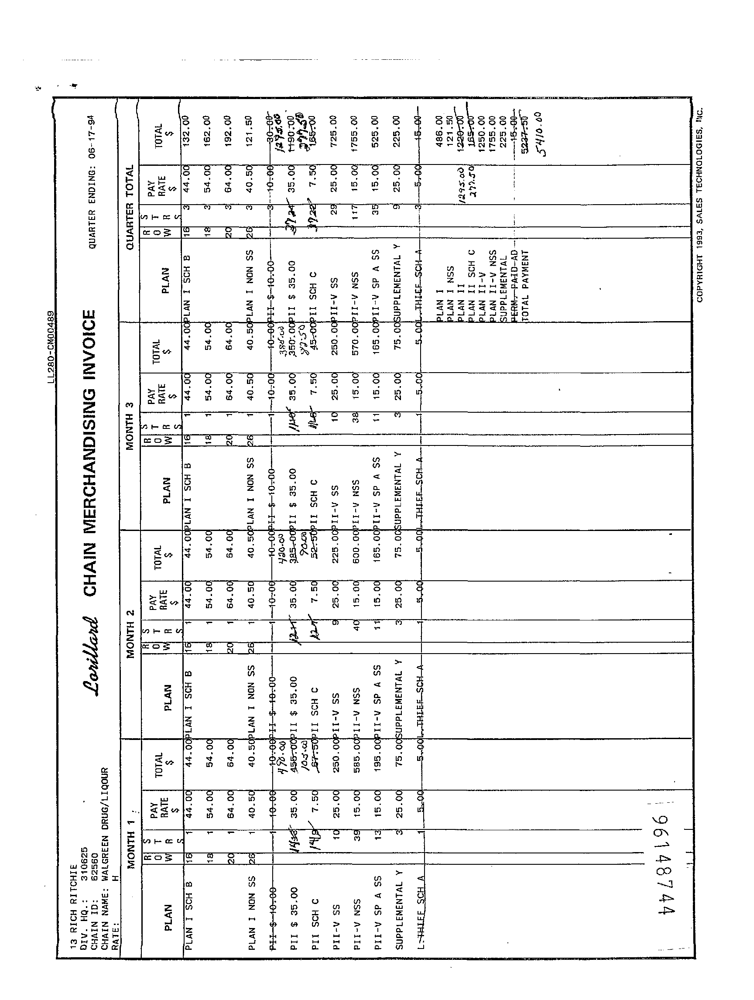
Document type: Invoice